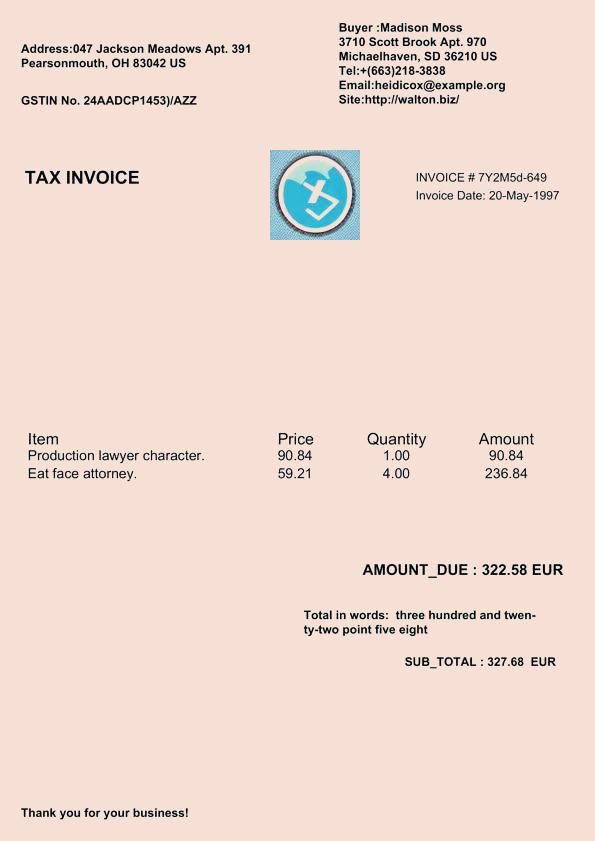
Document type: Invoice